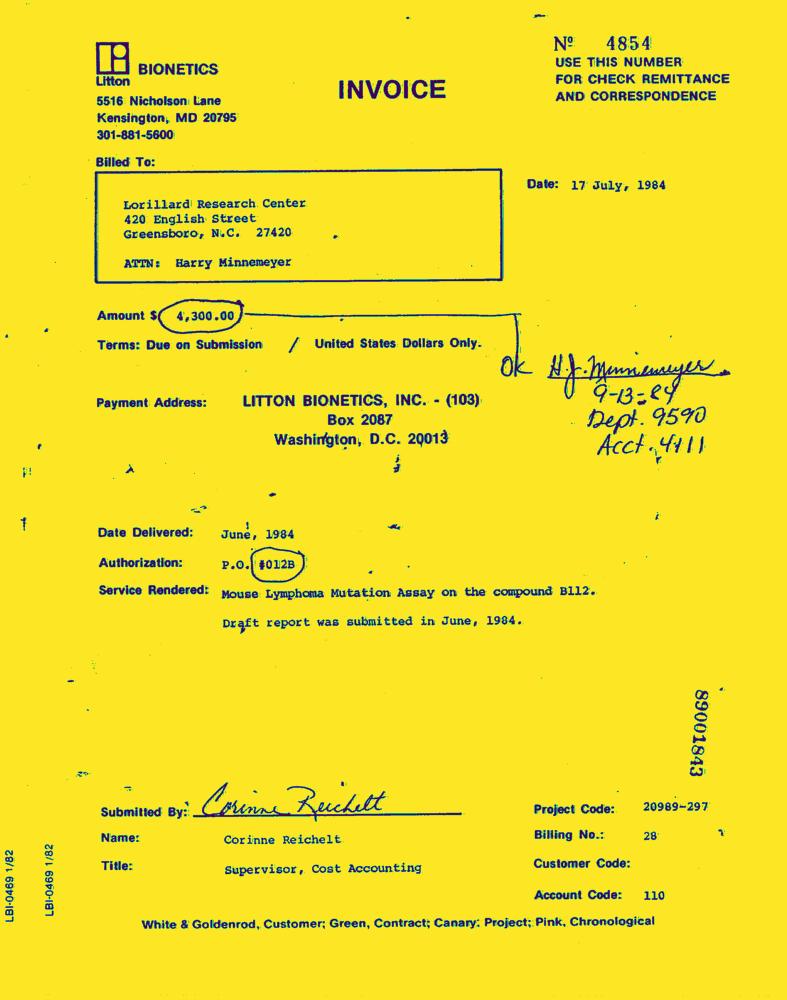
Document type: Invoice-Doc